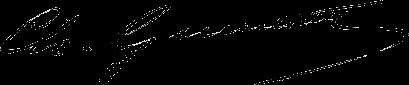
Signature of: charles gueullette